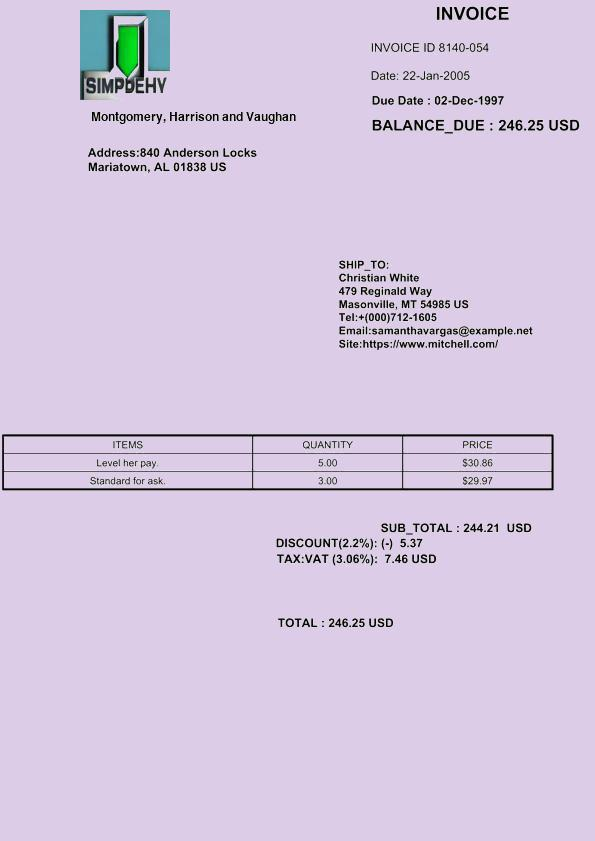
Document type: Invoice